Question: Which state is mentioned in the document?
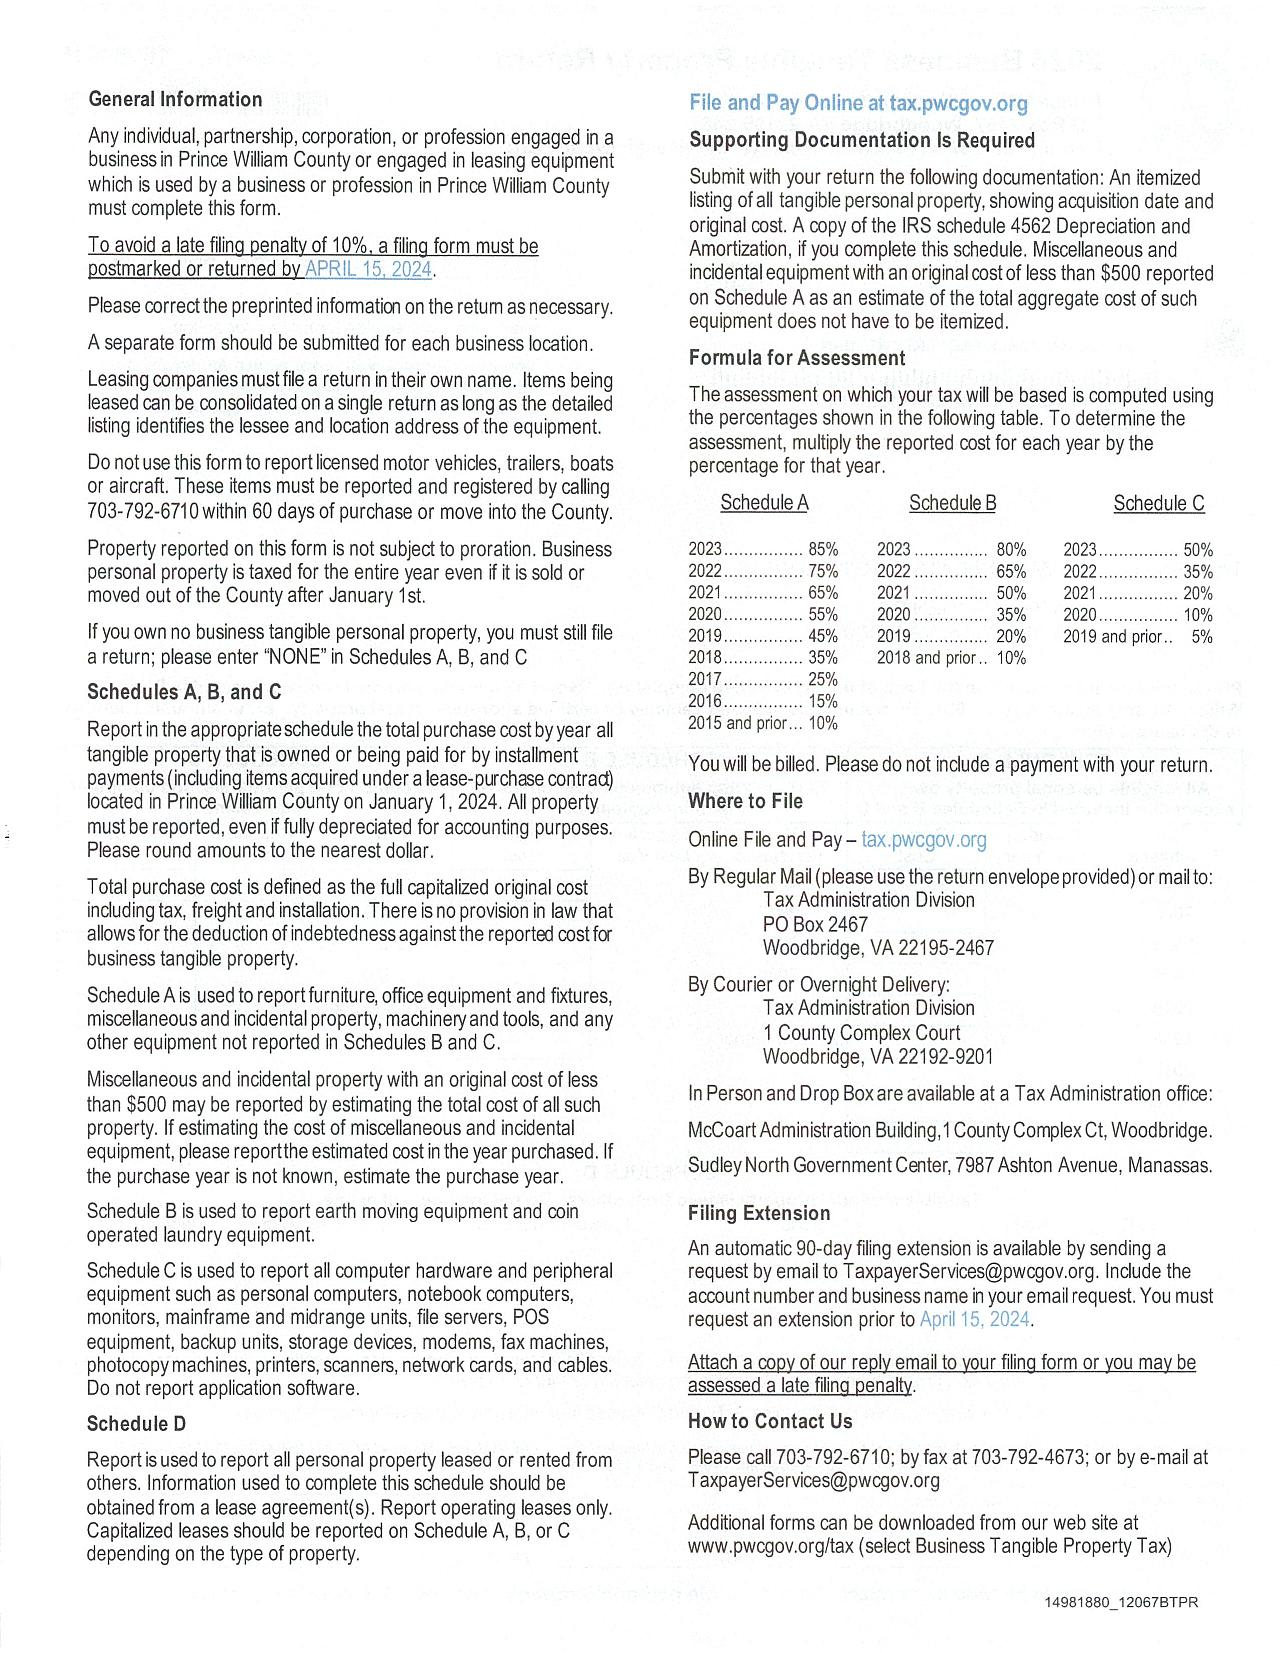
Answer: "Virginia"